Question: What is the address or location of the property listed in the document?
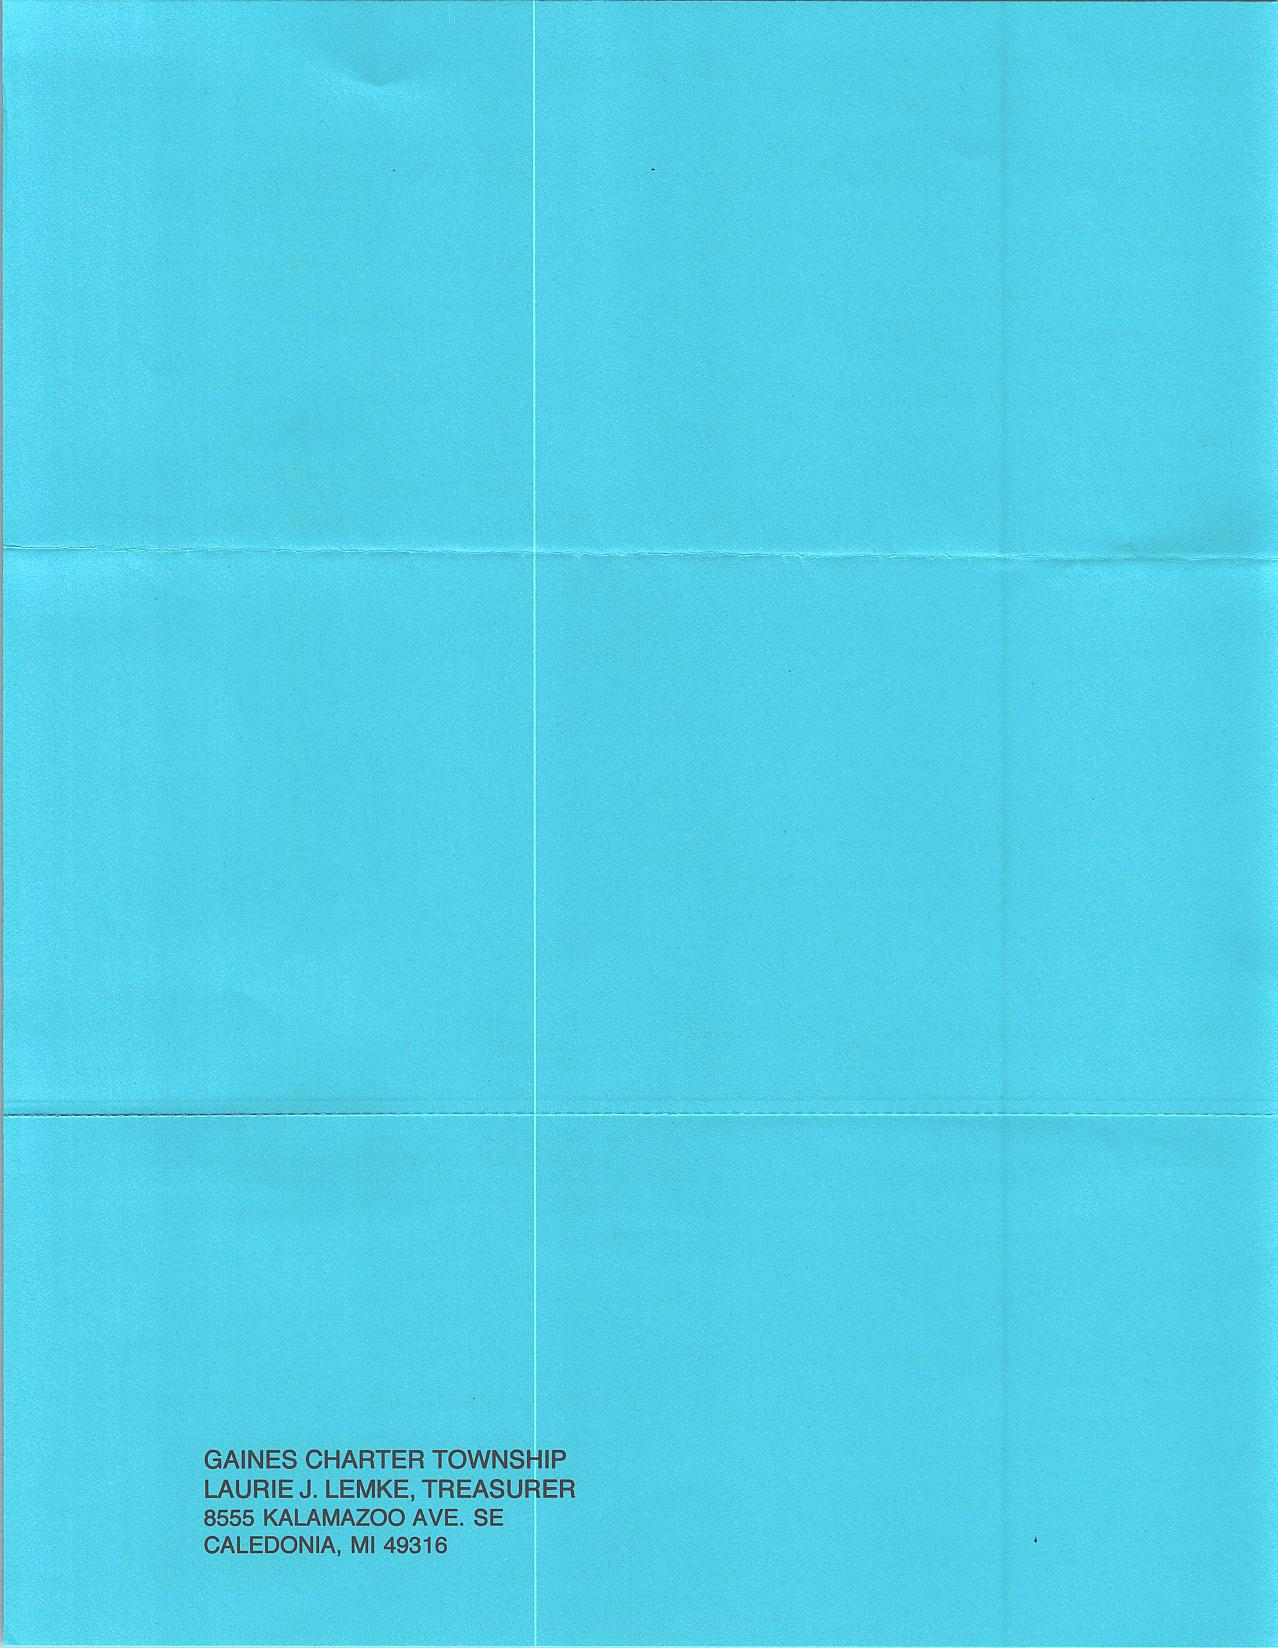
Answer: "8555 KALAMAZOO AVE. SE CALEDONIA, MI 49316"